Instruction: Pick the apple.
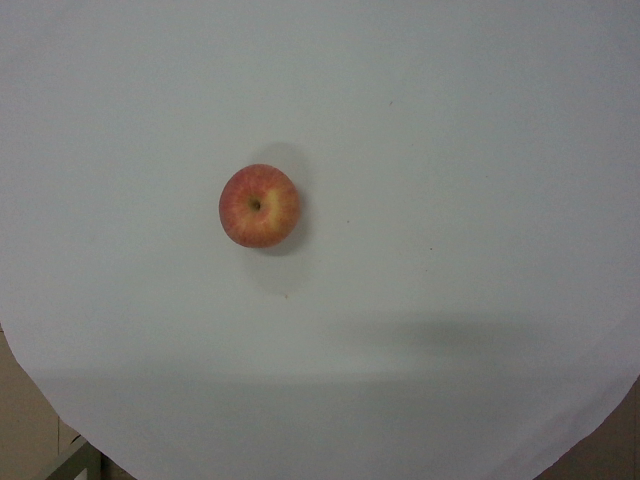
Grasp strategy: vertical